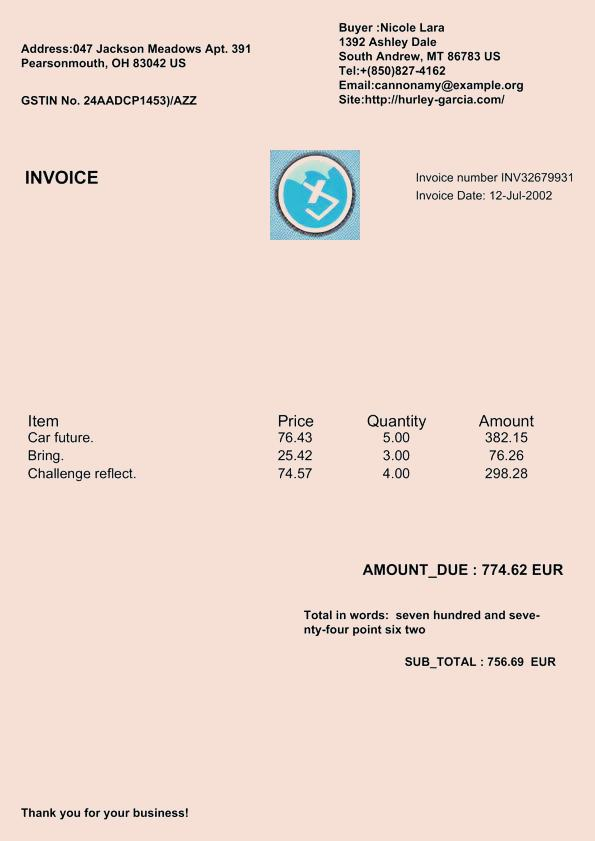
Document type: Invoice